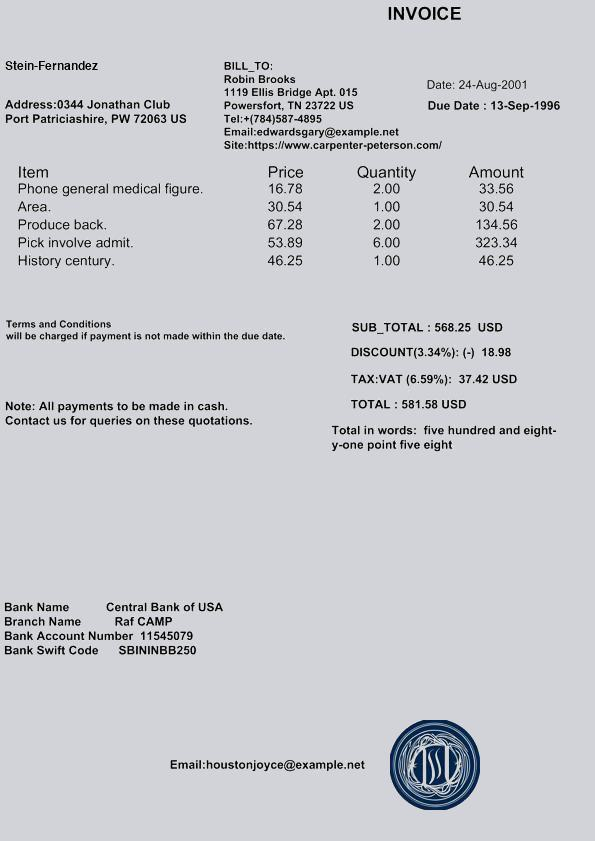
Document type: Invoice